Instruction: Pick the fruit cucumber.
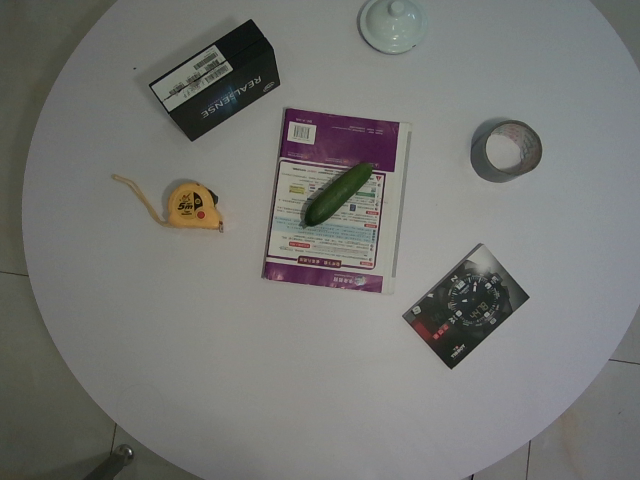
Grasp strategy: vertical